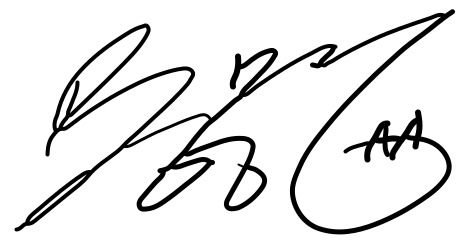
Signature of: boo seung kwan